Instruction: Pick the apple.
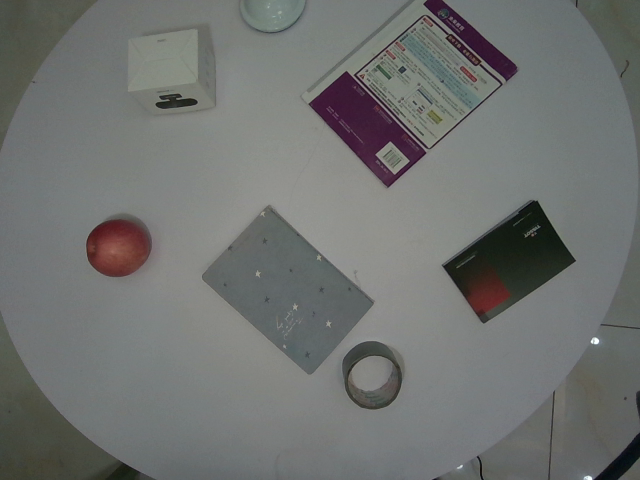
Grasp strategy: vertical